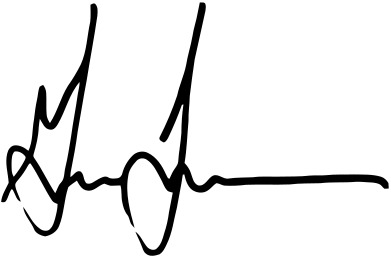
Signature of: greg landsman